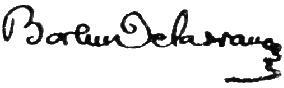
Signature of: barbu ștefănescu delavrancea